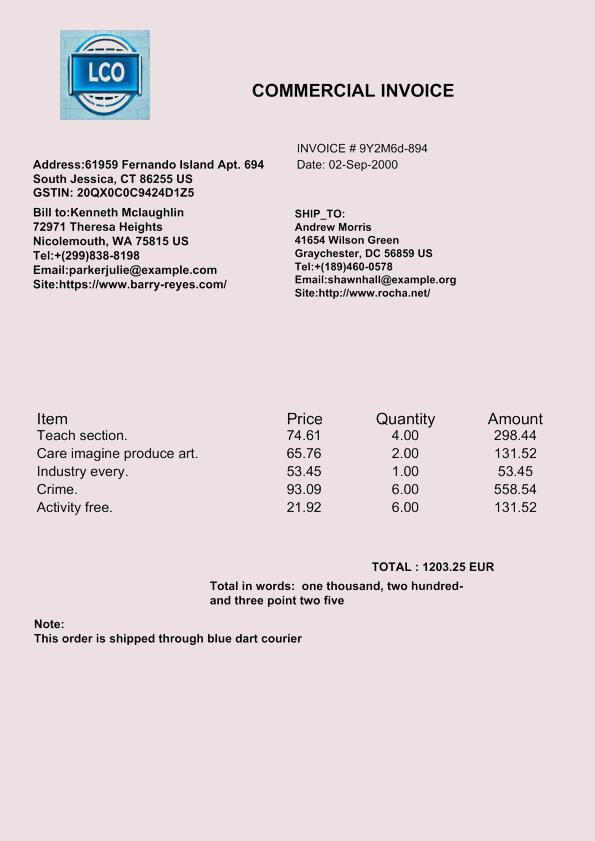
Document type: Invoice